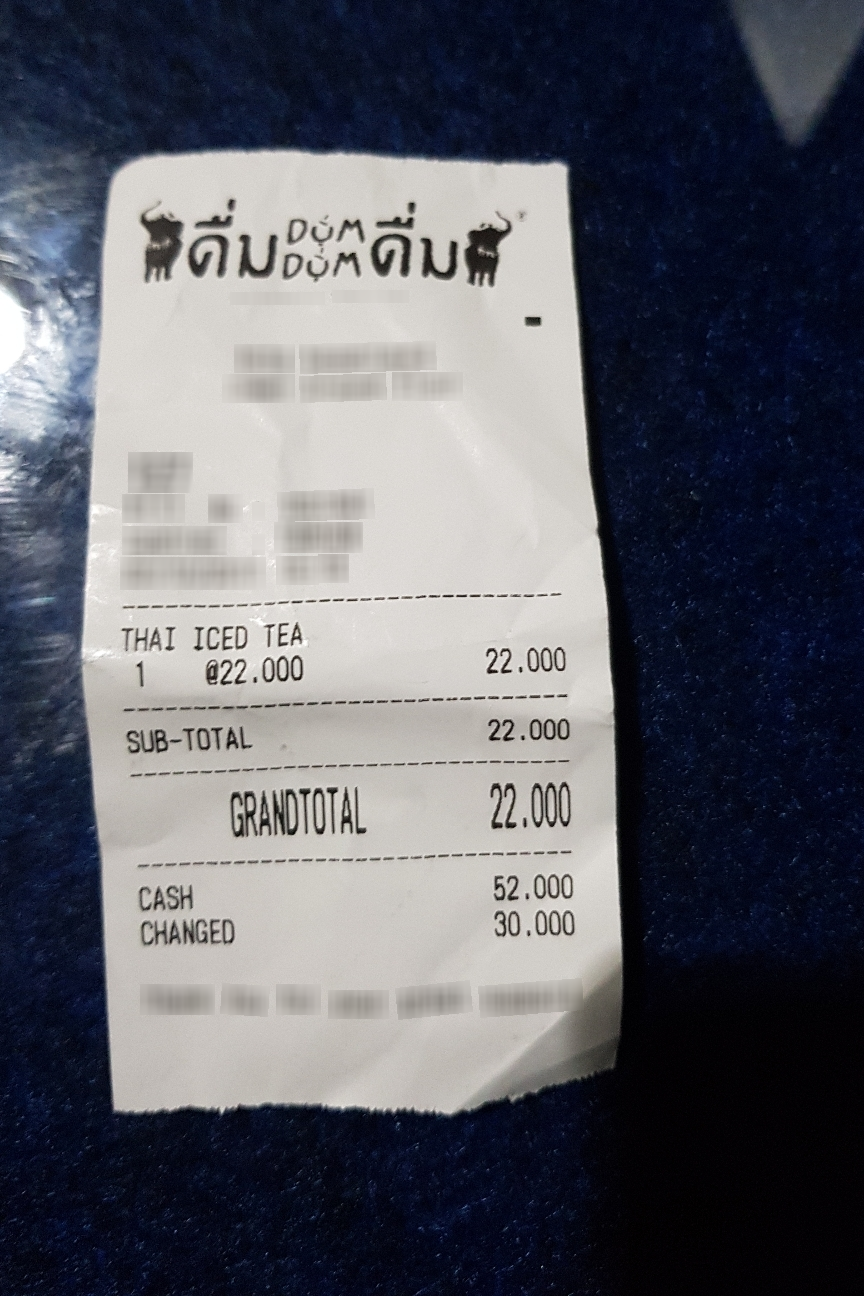
Number of items: 4
Subtotal: 22.000
Total: 22.000
OCR text regions:
text: GRANDTOTAL
text: 22.000
text: CASH
text: 52.000
text: CHANGED
text: 30.000
text: SUB-TOTAL
text: 22.000
text: THAI
text: ICED
text: TEA
text: 1
text: @22.000
text: 22.000